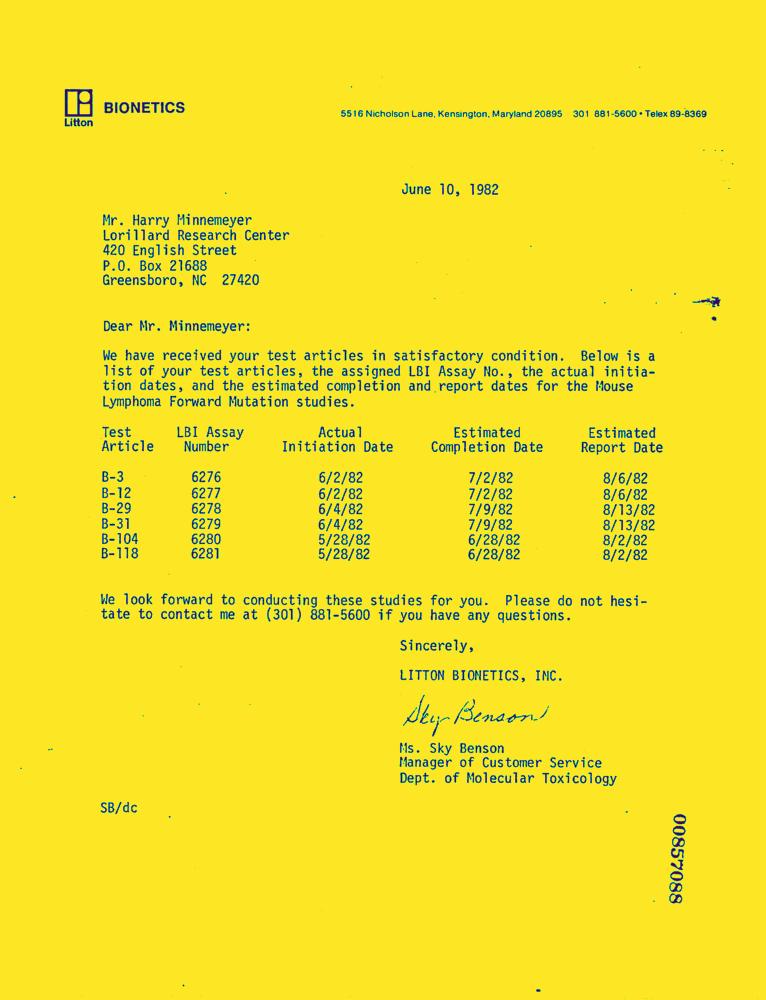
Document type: Letter-Doc